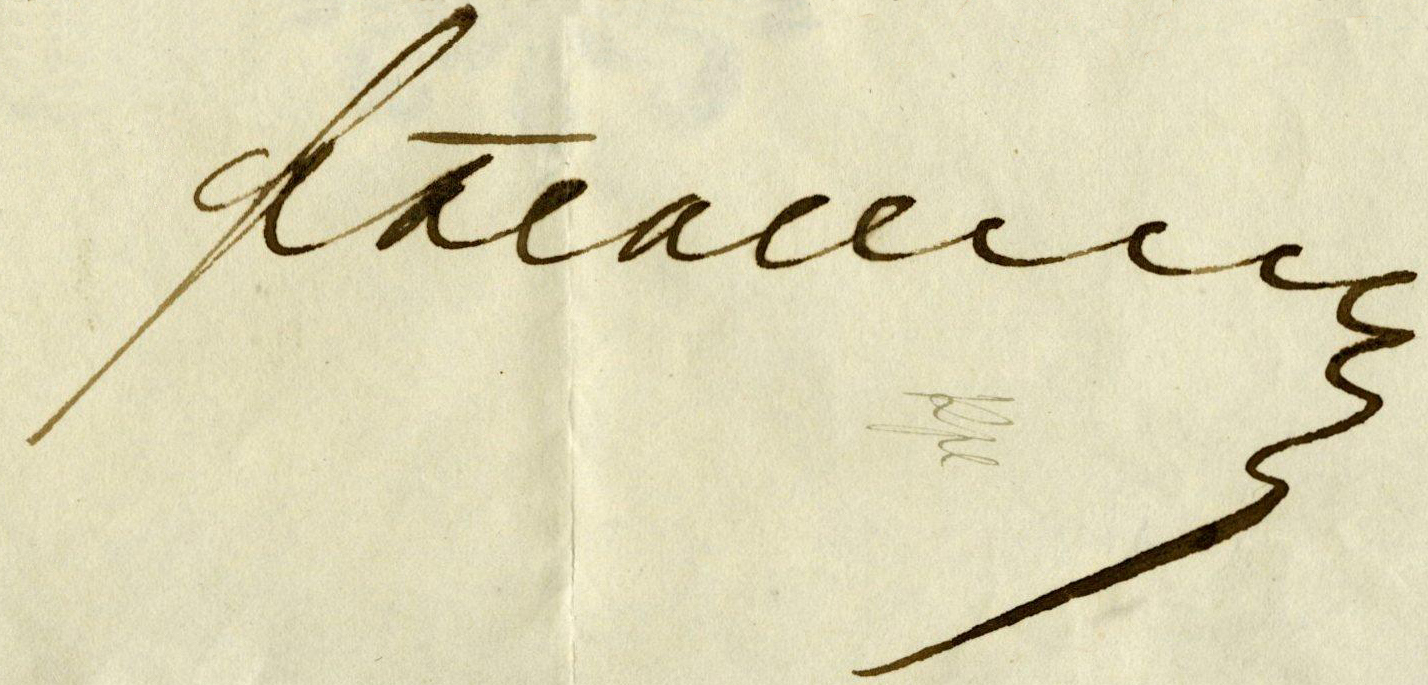
Signature of: fyodor beklemishev